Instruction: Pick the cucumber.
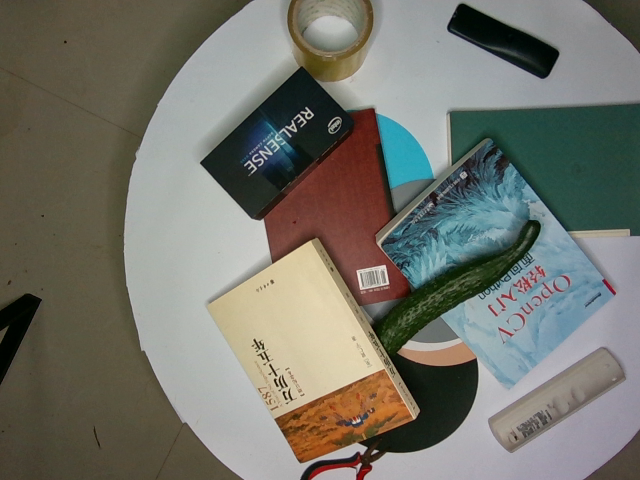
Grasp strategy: vertical